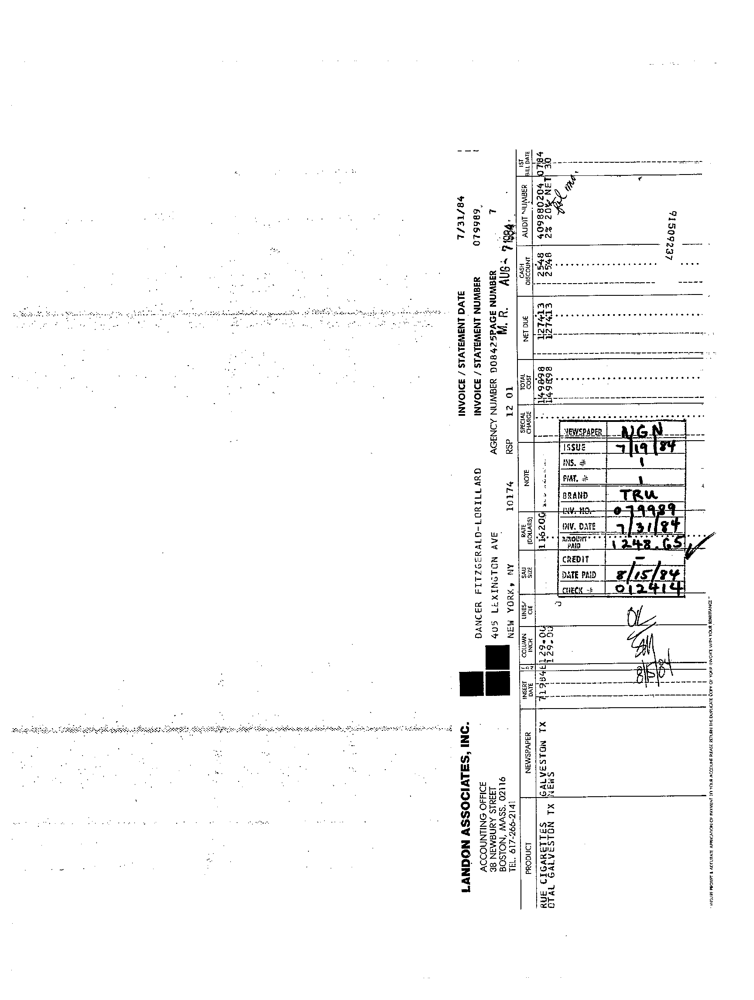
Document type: Invoice